Question: Explain the disease:
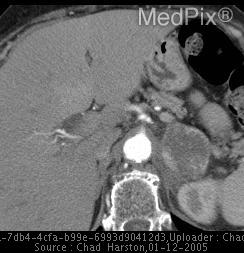
Answer: The disease is discussed as: Pheochromocytoma is a rare tumor that causes symptoms by excessive secretion of catecholamines. The majority (>90%) of pheochromocytomas are found in the adrenal glands. A 10% rule for pheochromocytomas says that 10% are malignant, 10% are bilateral and 10% are extra-adrenal. They occur with equal frequency in males and females and can occur at any age. The classic symptoms include episodes of headaches, palpitations, diaphoresis and severe hypertension.  24 hour urine tests for catecholamines, metanephrines and VMA are helpful for diagnosis. A new plasma free metanephrines assay has higher sensitivity of 99% compared to 63% for VMA and 83% to 85% for urinary or plasma catecholamines.

    Extra-adrenal pheochromocytomas can occur anywhere that sympathetic nervous tissue exists. Two common locations are the organ of Zuckerkandl and the bladder wall. CT and MRI have high sensitivity for detection of pheochromocytomas. CT is faster, less expensive and generally more available than MRI, but is less specific for distinguishing adrenal pheochromocytoma from other masses.  MRI is more specific for pheochromocytoma, but not as well tolerated as CT.  A nuclear medicine scan with I-131 meta-iodobenzylguanidine is more specific and is particularly useful in cases where pheochromocytoma is stronly suspected clinically but not visualized anatomically by CT or MRI as it can screen the entire body for a focus of uptake. The false-negative rate of MIBG scintigraphy is 10%.
CT typically demonstrates a large adrenal mass without calcification on the non-contrast CT.  If contrast is given the tumor may have heterogenous enhancement.  Contrast is not essential for detection and usually is not given if pheochromocytoma is suspected due to reported cases in which iodinated contrast caused precipitation of hypertensive crisis.   CT is reported to be more than 93% sensitive and 95 % specific for the diagnosis of pheochromocytomas.

   The differential diagnosis for large necrotic adrenal masses include adrenal cortical carcinomas and metastases, but in the context of confirmatory laboratory values the diagnosis can be made with near 100% accuracy.

   RadioGraphics 2004;24:S87-S99

   >>Pheochromocytomas are often clinically silent, and the diagnosis can sometimes be first made at imaging. Although an incidental adrenal nodule is unlikely to represent a pheochromocytoma, additional endocrine investigation is warranted if there is any clinical suspicion for this tumor. As with every imaging interpretation, radiologists should be cognizant of the individual patient’s clinical history and, in particular, of his or her blood pressure status. Despite the fact that most pheochromocytomas have high signal intensity on T2-weighted MR images, more than 30% have low signal intensity on these images. Although pheochromocytomas usually show increased uptake on FDG PET scans, results at conventional radionuclide imaging can also be inconsistent. However, new PET radioisotopes may allow more consistently accurate tests in the future, and these tests may soon play a larger role in the imaging evaluation of both incidental adrenal masses and suspected pheochromocytomas. Pheochromocytoma currently remains a true imaging chameleon, and its diagnosis should always be considered in the imaging evaluation of a patient with an adrenal mass, hypertension, or characteristic symptoms.

    Most pheochromocytomas have an attenuation higher than 10 HU; rarely do they contain sufficient intracellular fat to have an attenuation of less than 10 HU. Still, some pheochromocytomas could be incorrectly categorized as adenomas. Pheochromocytomas and paragangliomas with macroscopic fat may also be seen. Conversely, some pheochromocytomas may demonstrate very high attenuation due to hemorrhage. << RadioGraphics 2004;24:S87-S99